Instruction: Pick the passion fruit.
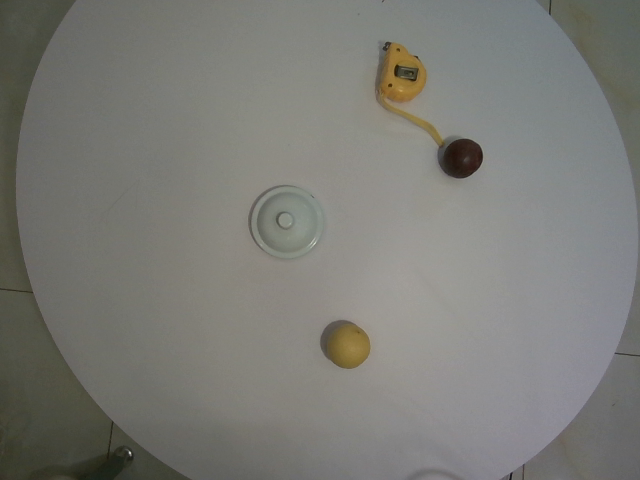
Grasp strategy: vertical